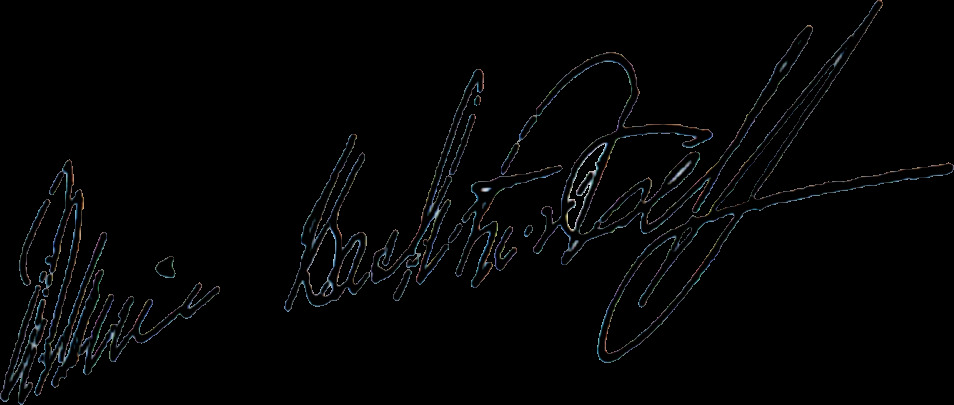
Signature of: marie bashkirtseva